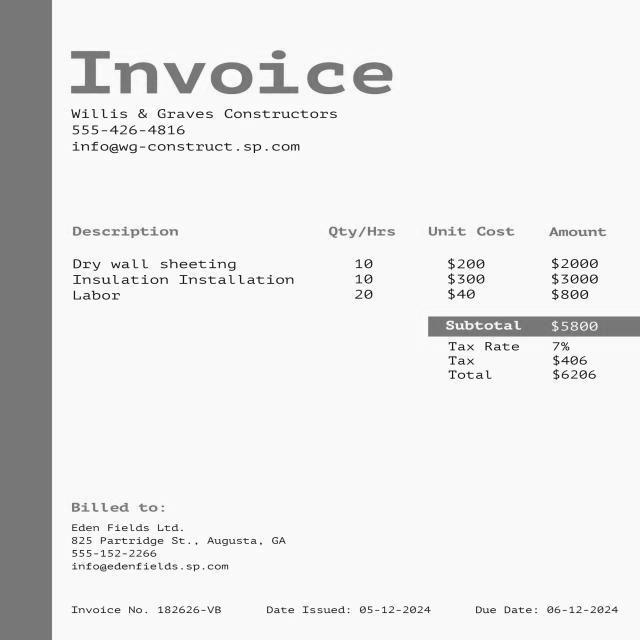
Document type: Invoice